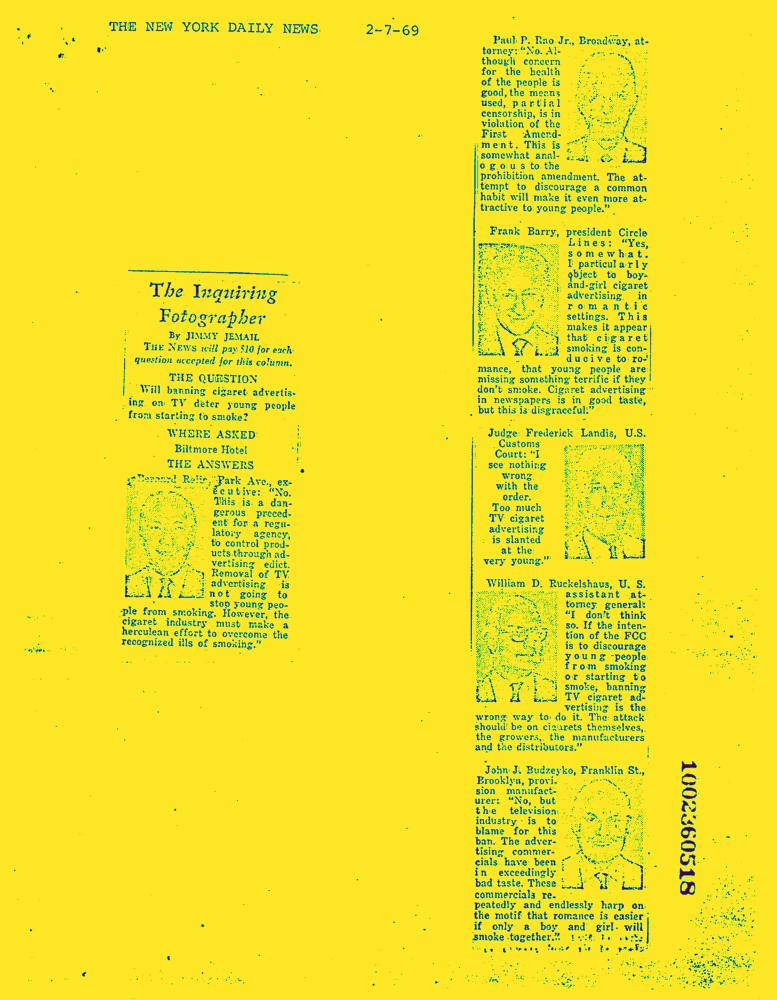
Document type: News-Article